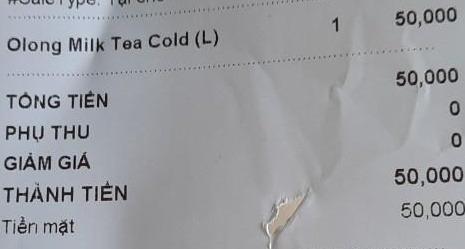
<table>
<tr>
<td>Olong Milk Tea Cold(L)</td>
<td>1</td>
<td>50,000</td>
</tr>
</table>

TỔNG TIỀN 50,000
PHỤ THU 0
GIẢM GIÁ 0
THÀNH TIỀN 50,000
Tiền mặt 50,000